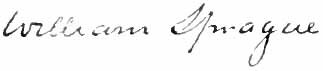
Signature of: william sprague iv